Question: What is the suspected problem?
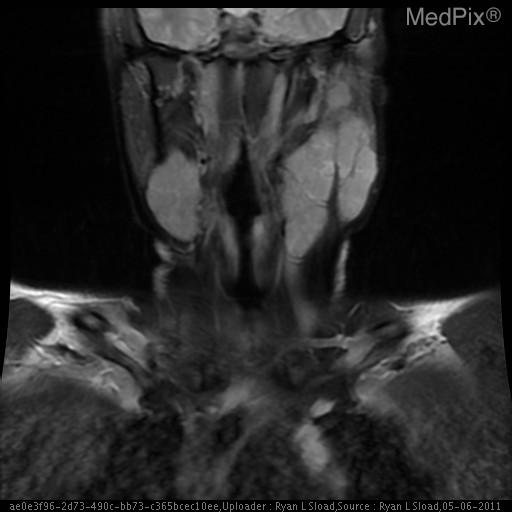
Answer: The findings suggest Significant bilateral neck adenopathy. Confluent left parotid and periparotid nodal mass with largest single node measuring 2.7cm x 1.9cm.  Numerous other left level II and III nodes with largest measuring 3.6cm x 2.1cm.  Mediastinal and bihilar adenopathy.. Coronal view showing multiple enlarged lymph nodes in the submandibular and lateral neck area.. The patient might have a history of 32 year old woman with a 2 year history of slowly growing lump on neck along and progressive shortness of breath.  No history of fevers, weight loss or recent illness.  Patient had recently undergone dental procedure around time the lump was first noted..